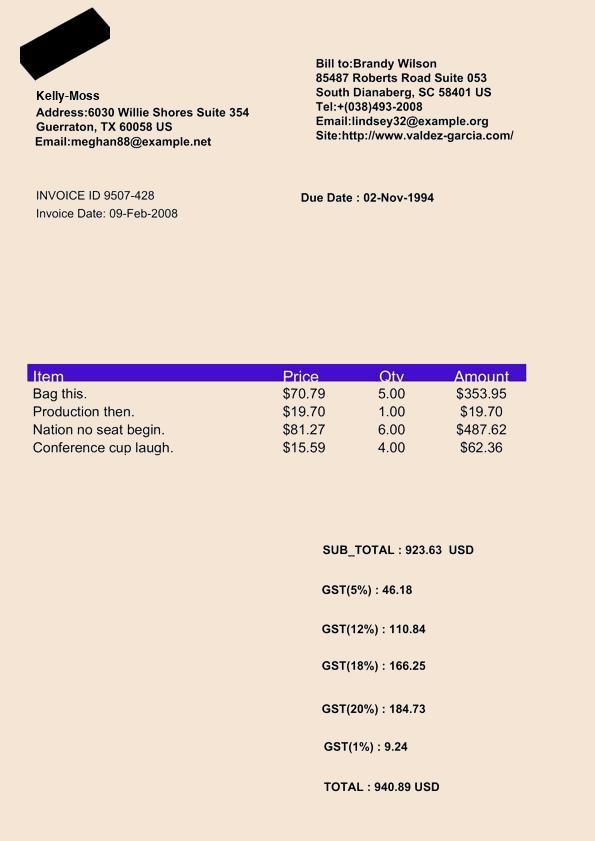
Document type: Invoice